Question: What is the name of the tenant mentioned in the document?
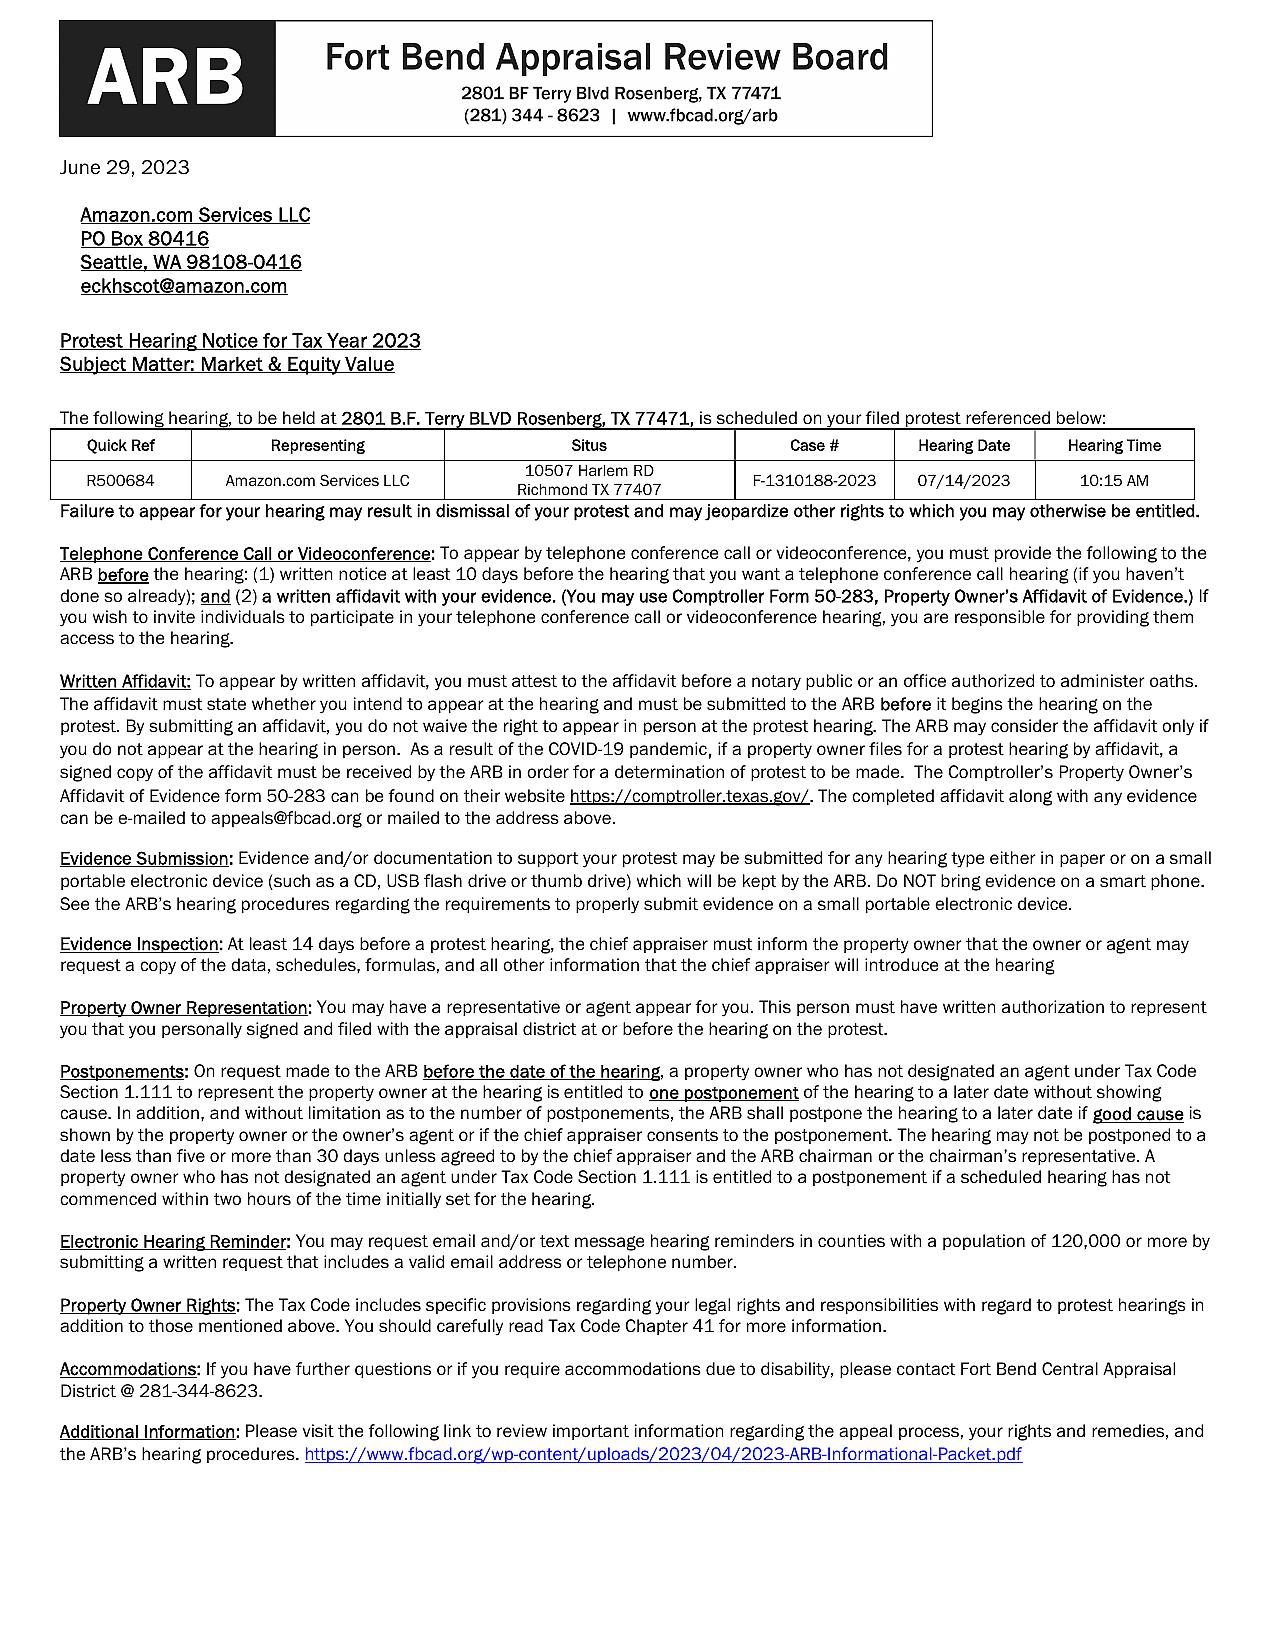
Answer: "Amazon.com Services LLC"